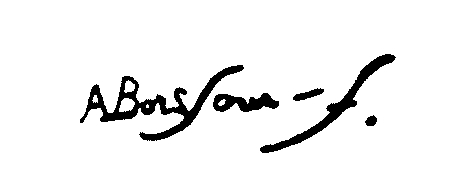
Signature of: anthonie van borssom